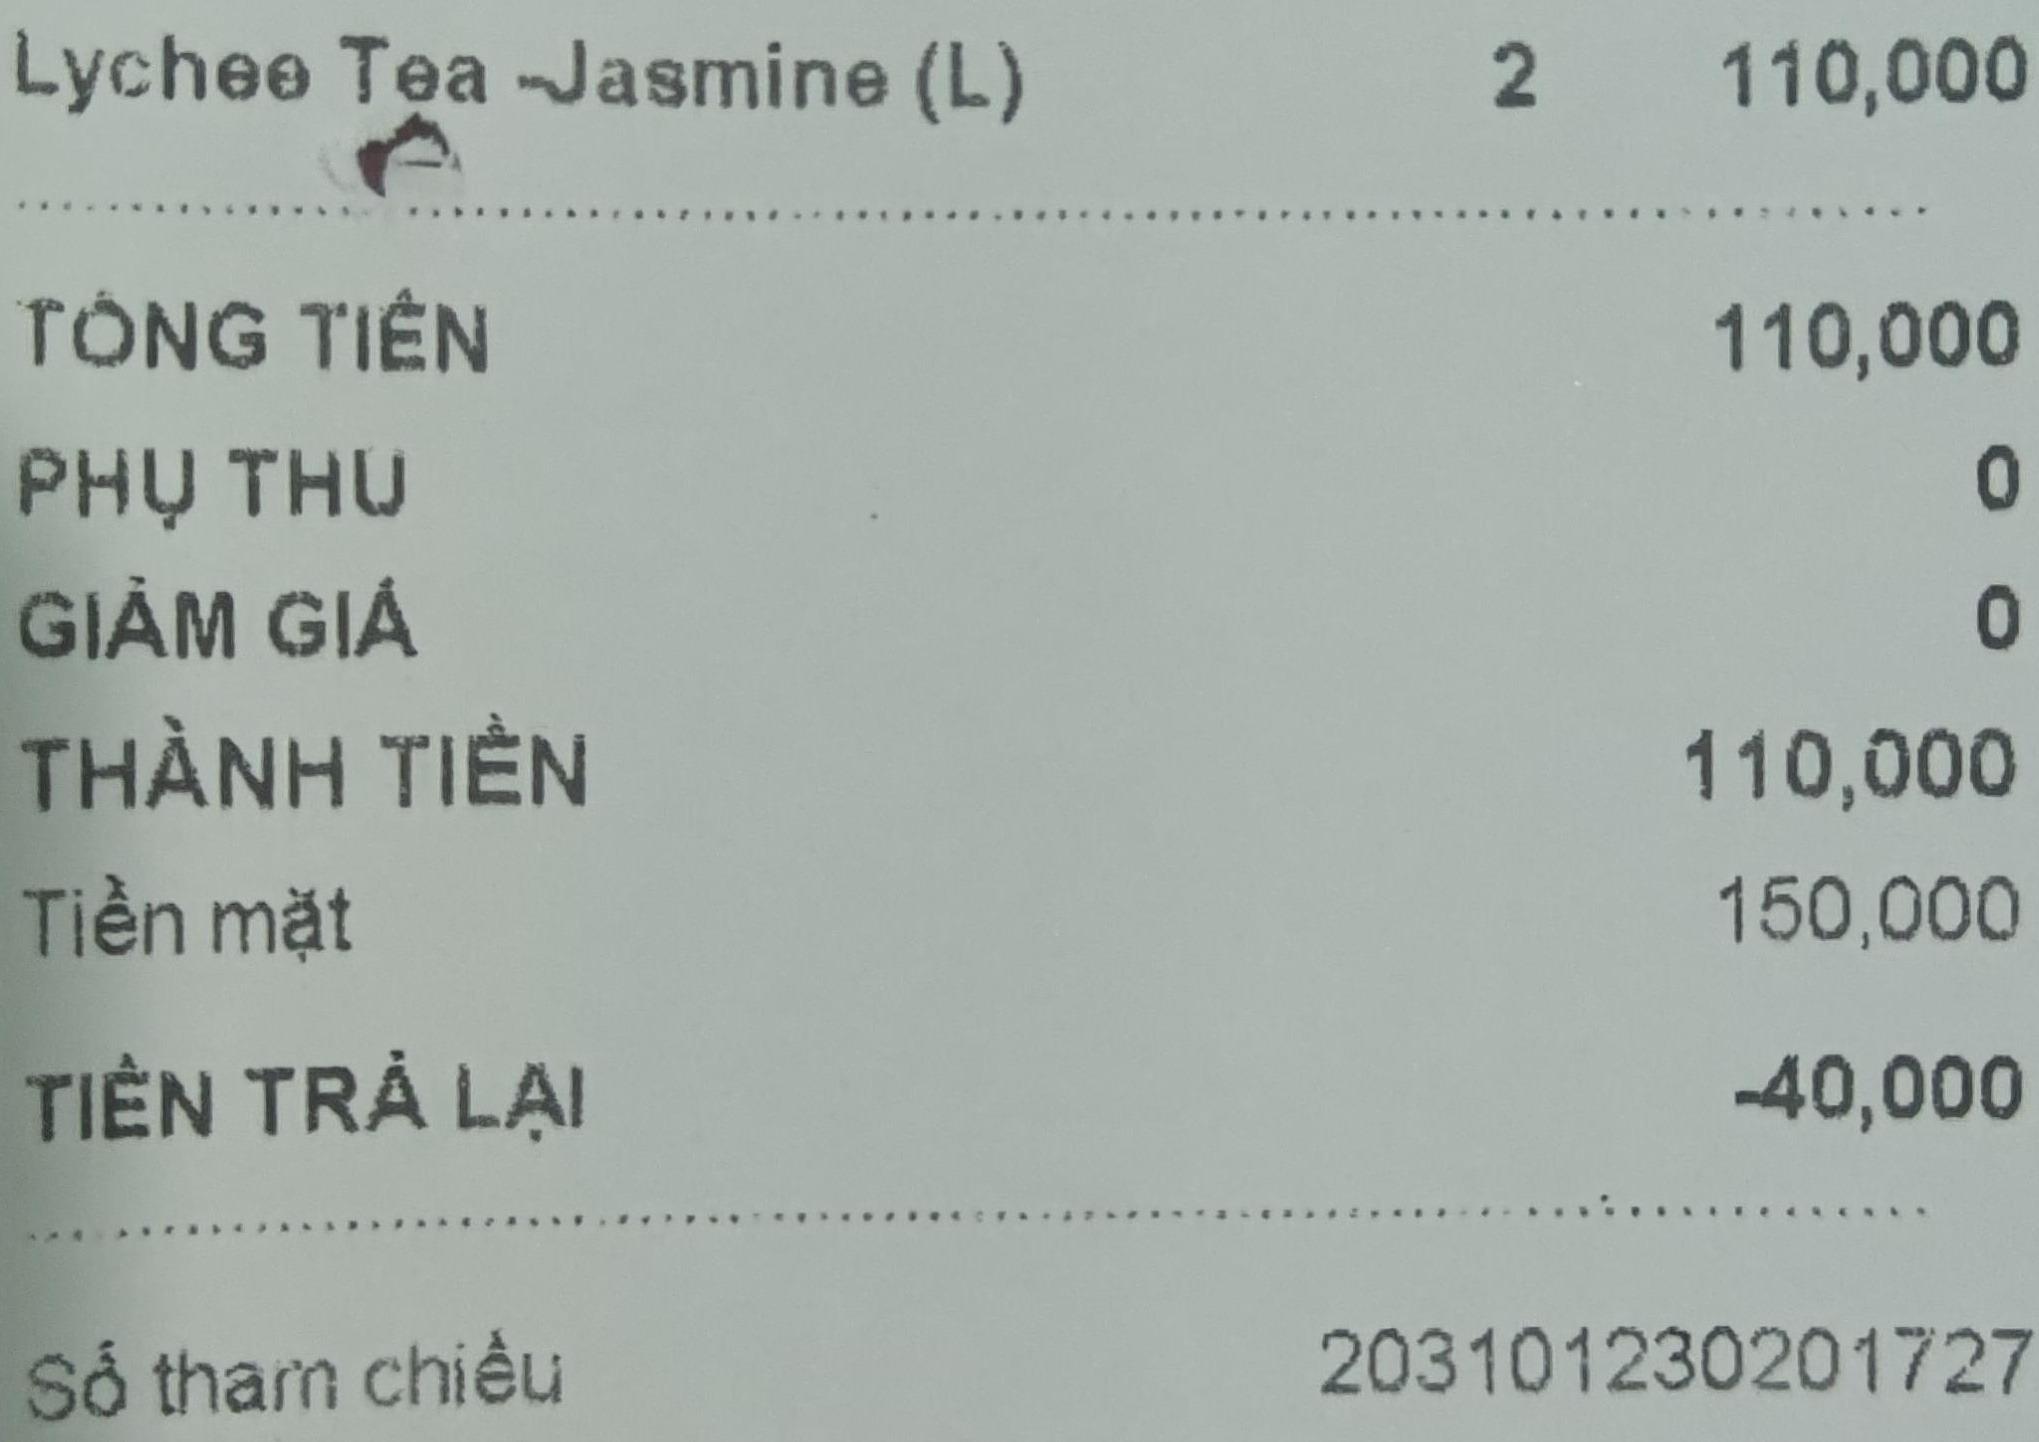
<table>
<tr>
<td>Longan Tea-Lotus(L)</td>
<td>1</td>
<td>55,000</td>
</tr>
</table>
TỔNG TIỀN 110,000
PHỤ THU 0
GIẢM GIÁ 0
THÀNH TIỀN 110,000
Tiền mặt 150,000
TIỀN TRẢ LẠI -40,000

Số tham chiếu 203101230201727